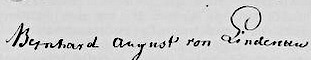
Signature of: bernhard von lindenau